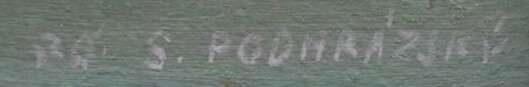
Signature of: stanislav podhrázský